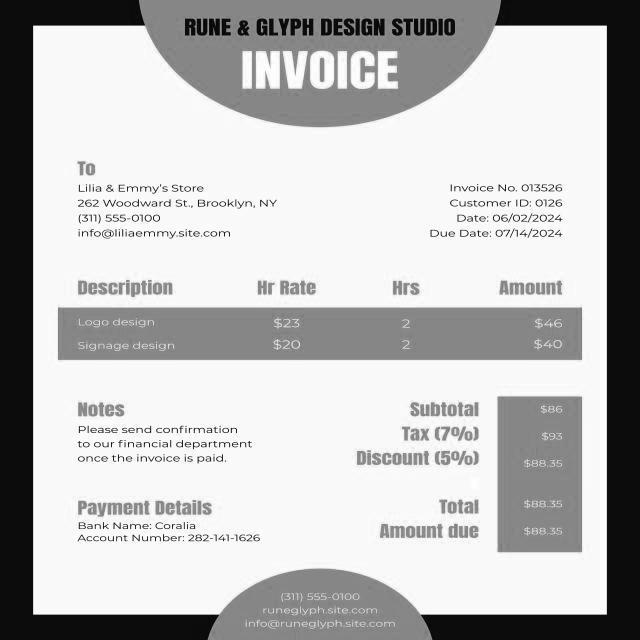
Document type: Invoice